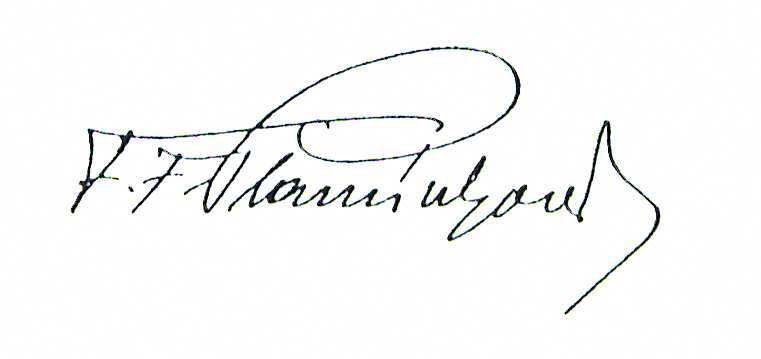
Signature of: františka plamínková